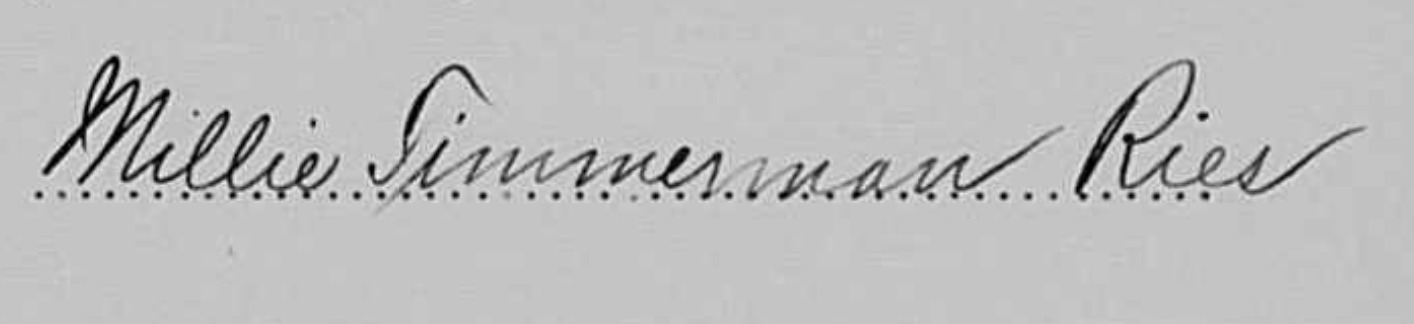
Signature of: millie timmerman